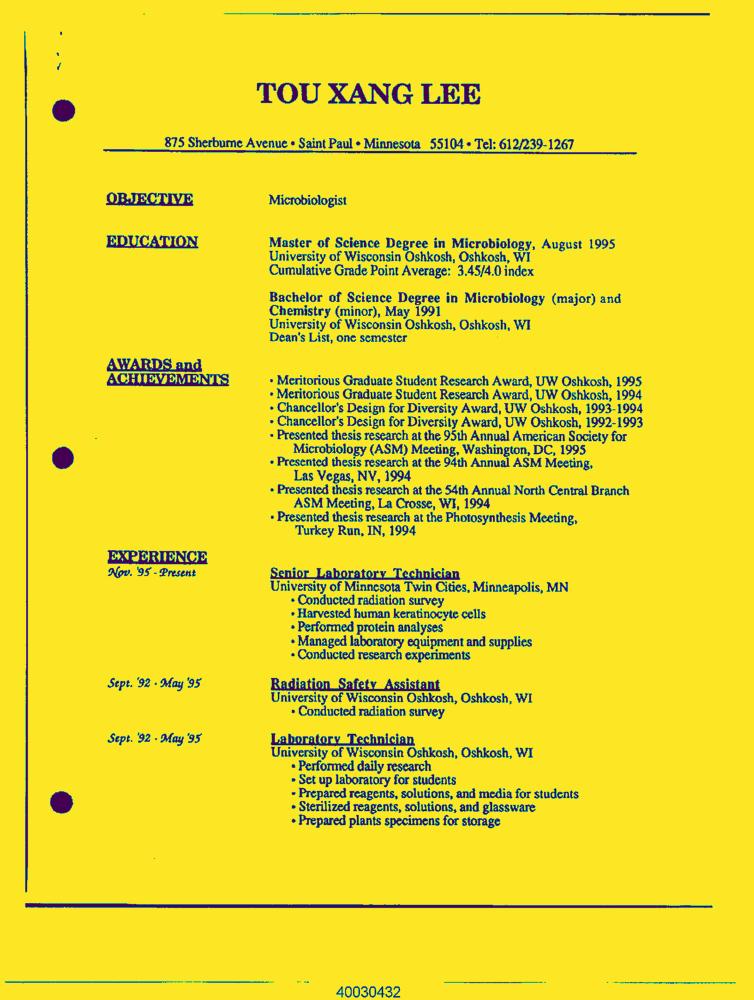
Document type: Resume-Doc